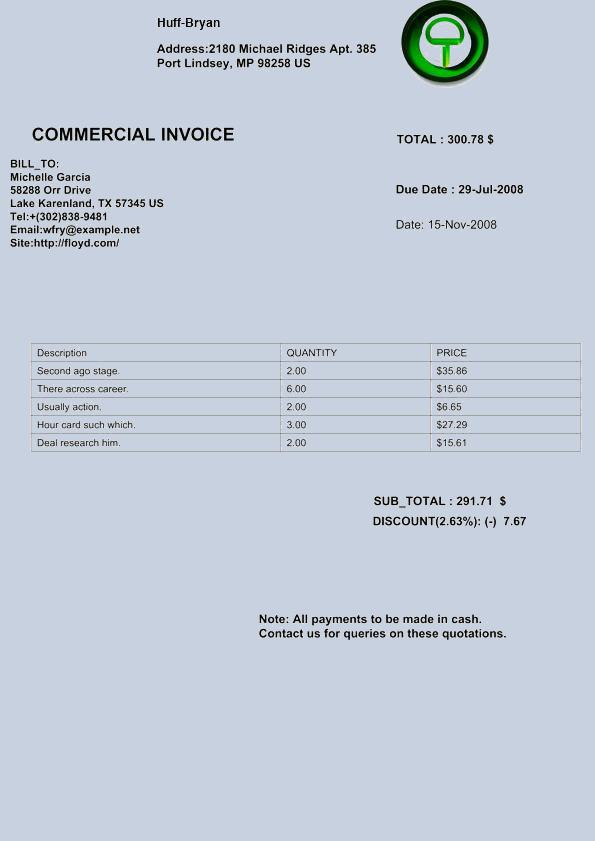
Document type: Invoice